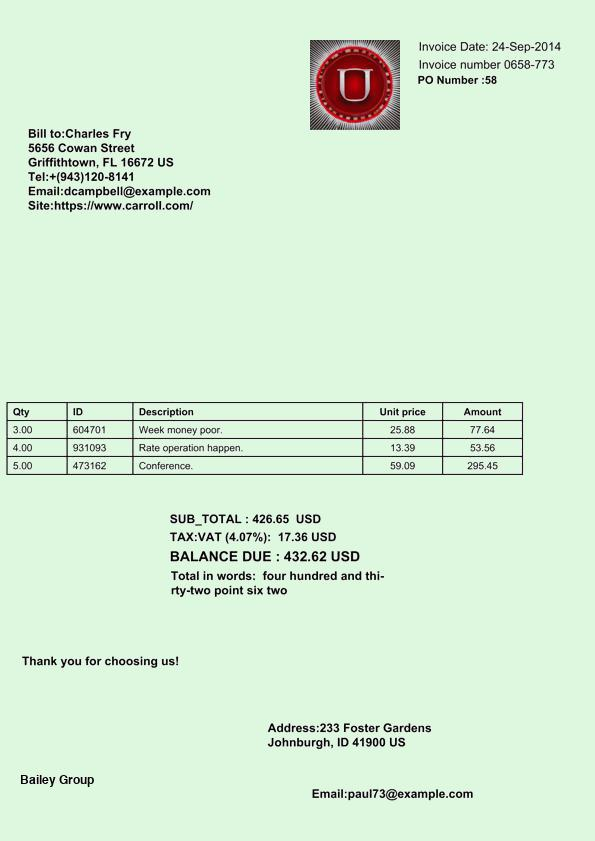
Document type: Invoice